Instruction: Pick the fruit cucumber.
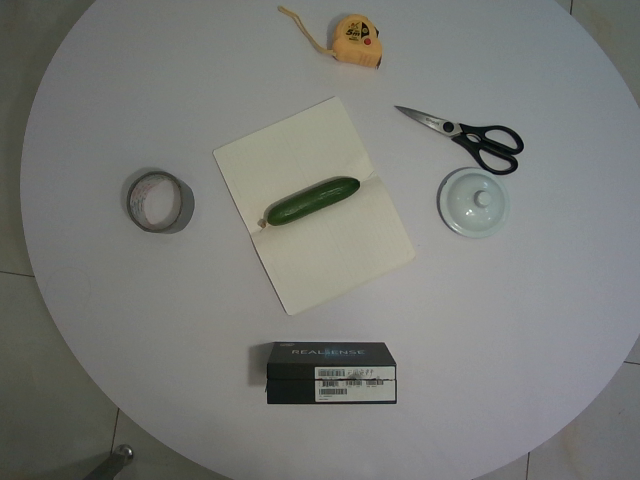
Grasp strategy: vertical